Question: What are the imaging findings?
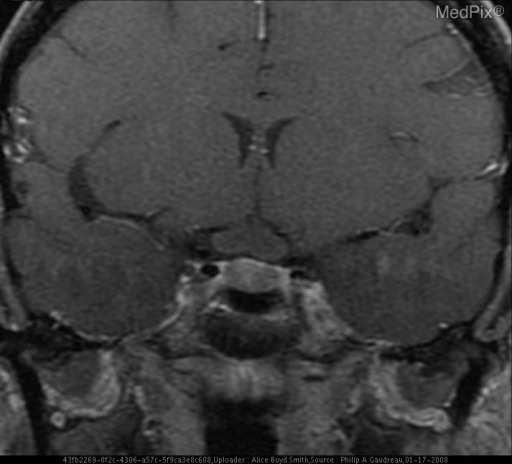
Answer: The imaging shows Increased signal intensity and widening of the optic nerves as they track posteriorly.
There is a well circumscribed 1.5X1cm mass of high signal intensity located at the location of the optic chiasm.  The lesion is suprasellar. No enhancement is seen on the post contrast images.  Again noted is expansion of the optic nerves and chiasm..